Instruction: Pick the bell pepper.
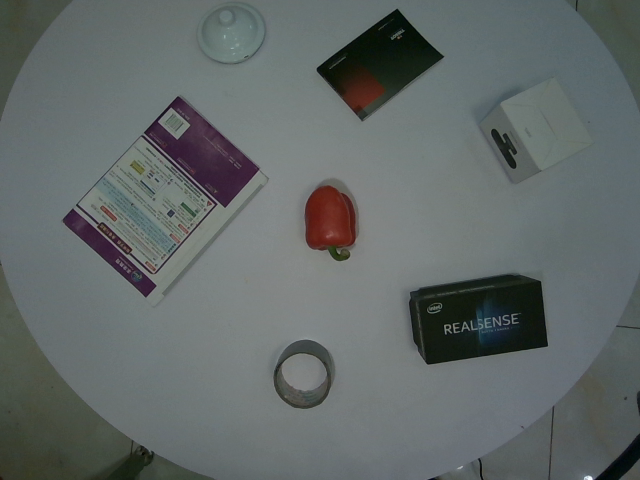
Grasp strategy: vertical